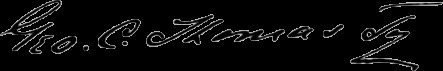
Signature of: george c thomas jr